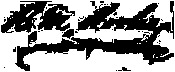
Signature of: richard m hooley